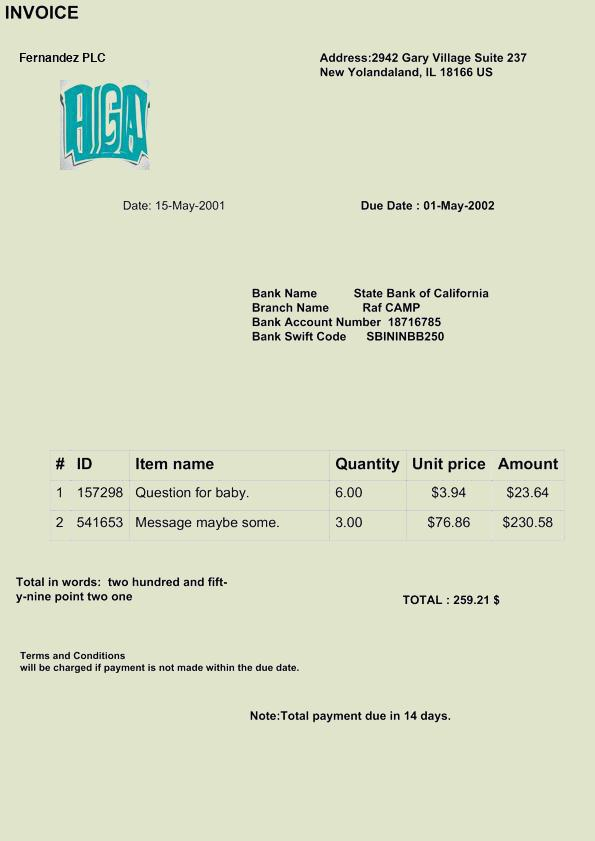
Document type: Invoice